Question: What is the address or location of the property listed in the document?
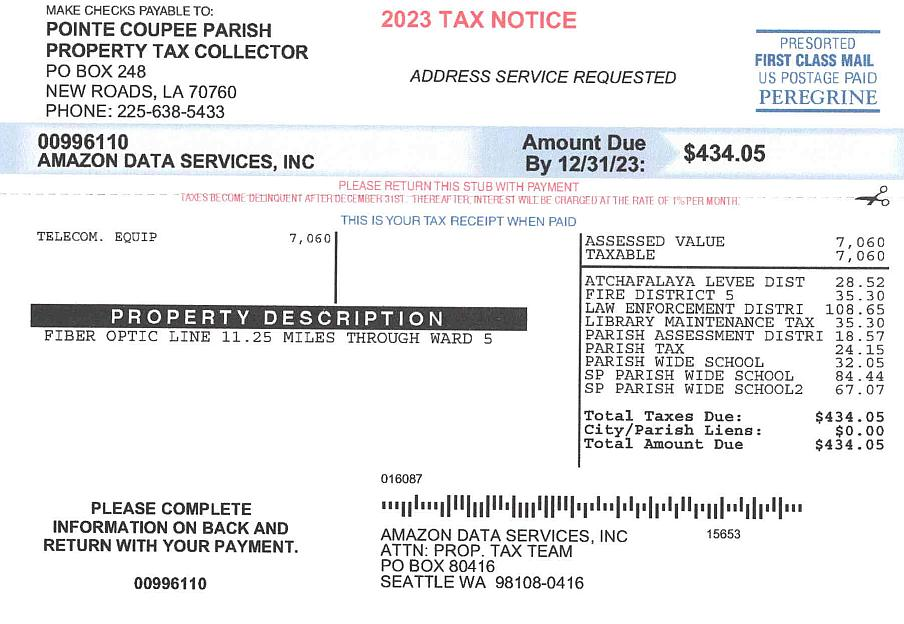
Answer: "FIBER OPTIC LINE 11.25 MILES THROUGH WARD 5"